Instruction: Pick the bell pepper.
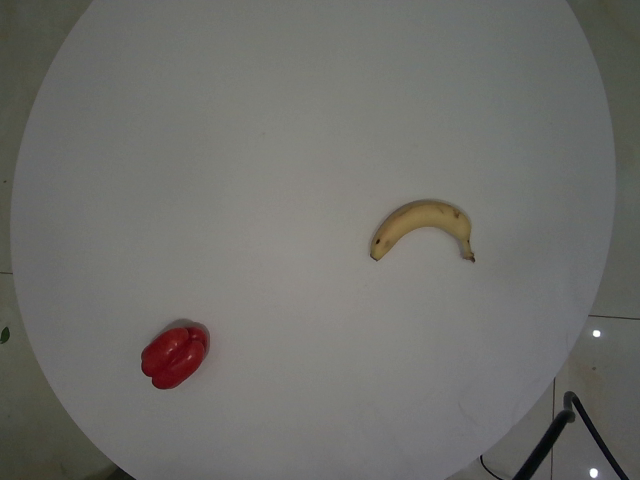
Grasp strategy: vertical